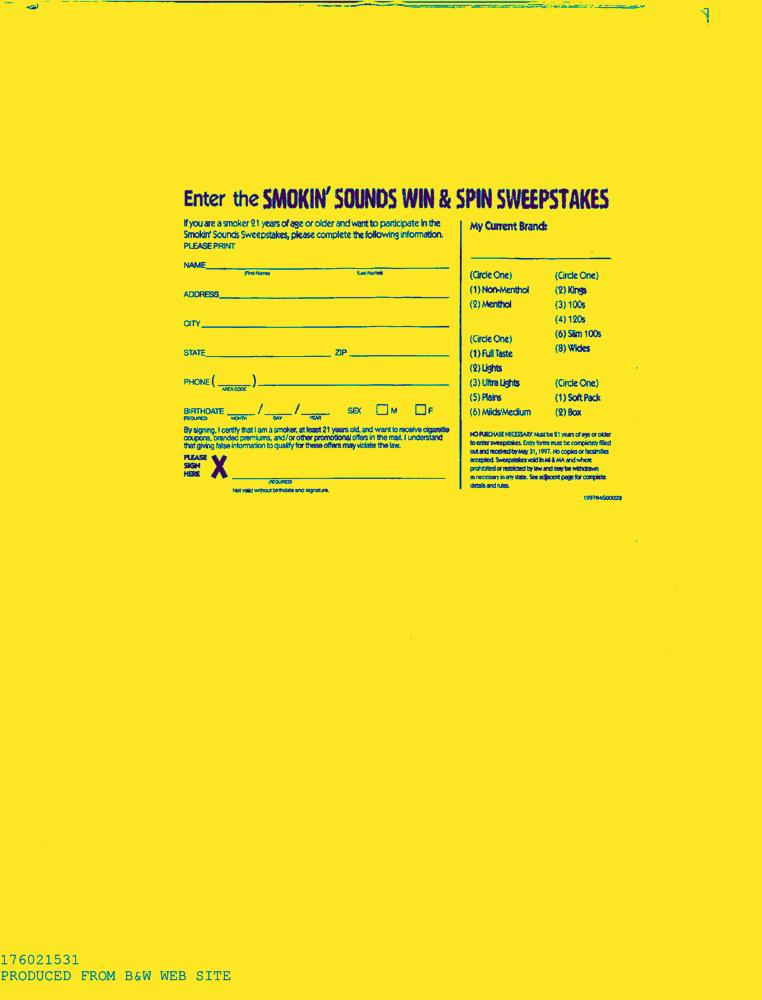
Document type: AD